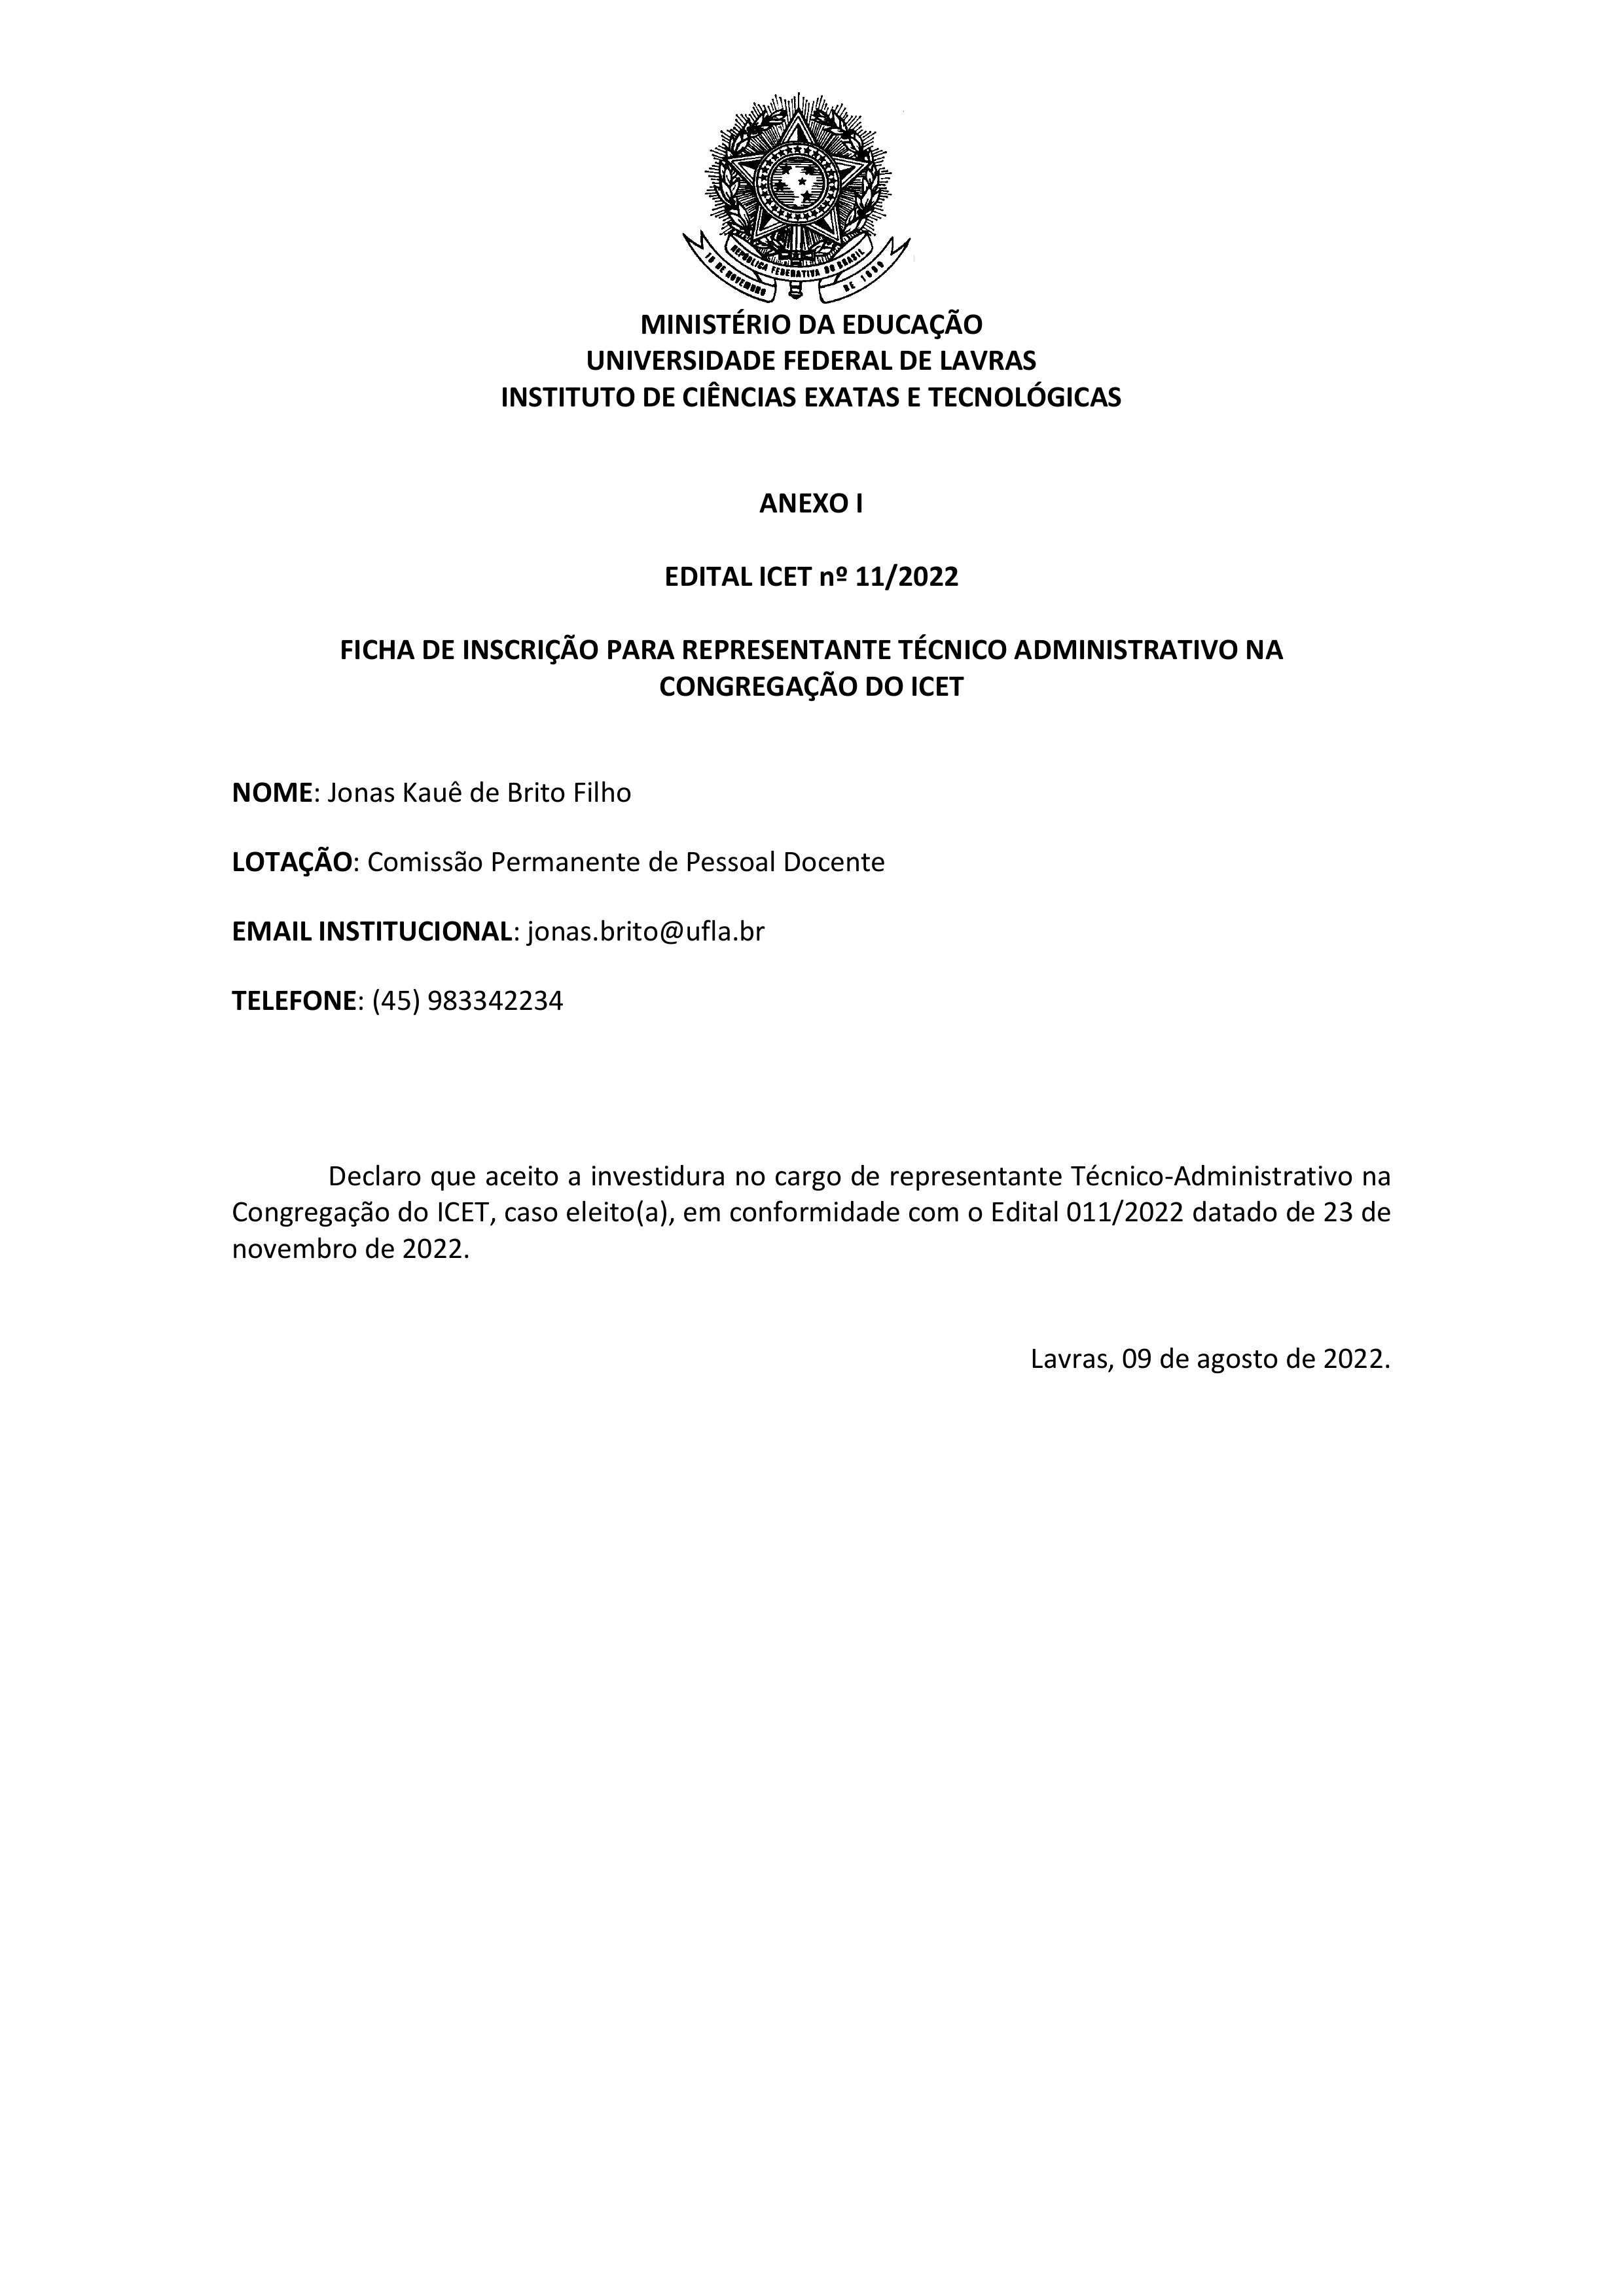
REPUBLICA FEDERATIVA DO BRASIL
15 DE NOVEMBRO DE 1889
MINISTÉRIO DA EDUCAÇÃO
UNIVERSIDADE FEDERAL DE LAVRAS
INSTITUTO DE CIÊNCIAS EXATAS E TECNOLÓGICAS
ANEXO I
EDITAL ICET nº 11/2022
FICHA DE INSCRIÇÃO PARA REPRESENTANTE TÉCNICO ADMINISTRATIVO NA CONGREGAÇÃO DO ICET
NOME:
Jonas Kauê de Brito Filho
LOTAÇÃO:
Comissão Permanente de Pessoal Docente
EMAIL INSTITUCIONAL:
jonas.brito@ufla.br
TELEFONE:
(45) 983342234
Declaro que aceito a investidura no cargo de representante Técnico-Administrativo na Congregação do ICET, caso eleito(a), em conformidade com o Edital 011/2022 datado de 23 de novembro de 2022.
Lavras, 09 de agosto de 2022.